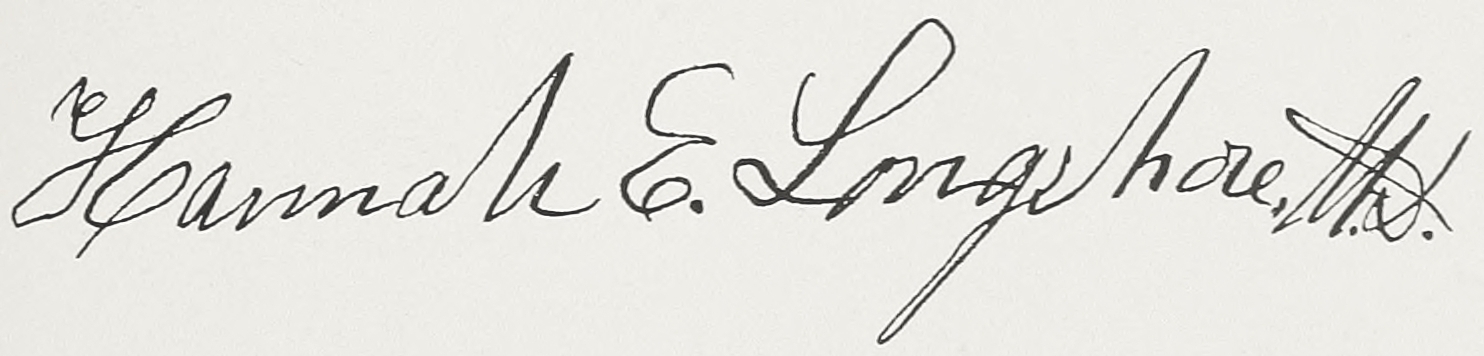
Signature of: hannah longshore